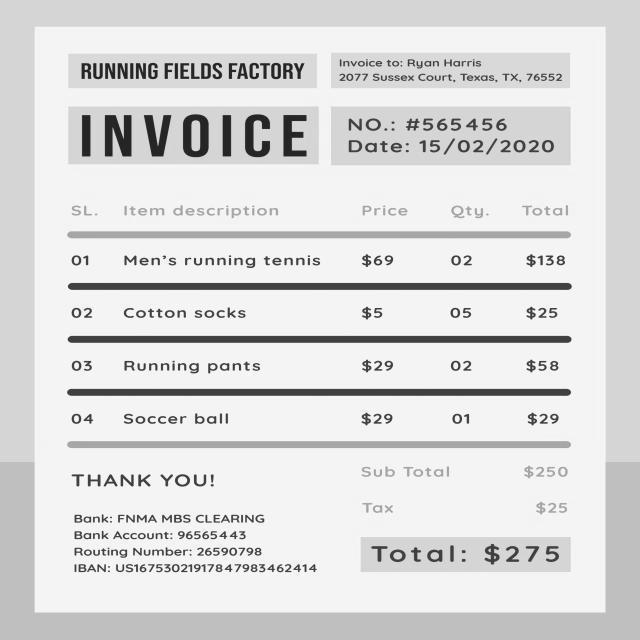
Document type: Invoice